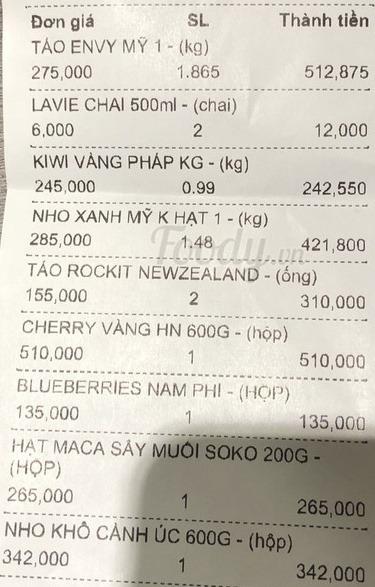
<table>
<tr>
<th>Đơn giá</th>
<th>SL</th>
<th>Thành tiền</th>
</tr>
<tr>
<td>TÁO ENVY MỸ 1 - (kg) 275,000</td>
<td>1.865</td>
<td>512,875</td>
</tr>
<tr>
<td>LAVIE CHAI 500ml - (chai) 6,000</td>
<td>2</td>
<td>12,000</td>
</tr>
<tr>
<td>KIWI VÀNG PHÁP KG - (kg) 245,000</td>
<td>0.99</td>
<td>242,550</td>
</tr>
<tr>
<td>NHO XANH MỸ K HẠT 1 - (kg) 285,000</td>
<td>1.48</td>
<td>421,800</td>
</tr>
<tr>
<td>TÁO ROCKIT NEWZEALAND - (ống) 155,000</td>
<td>2</td>
<td>310,000</td>
</tr>
<tr>
<td>CHERRY VÀNG HN 600G - (hộp) 510,000</td>
<td>1</td>
<td>510,000</td>
</tr>
<tr>
<td>BLUEBERRIES NAM PHI - (HỘP) 135,000</td>
<td>1</td>
<td>135,000</td>
</tr>
<tr>
<td>HẠT MACA SẤY MUỐI SOKO 200G - (HỘP) 265,000</td>
<td>1</td>
<td>265,000</td>
</tr>
<tr>
<td>NHO KHÔ CẢNH ÚC 600G - (hộp) 342,000</td>
<td>1</td>
<td>342,000</td>
</tr>
</table>